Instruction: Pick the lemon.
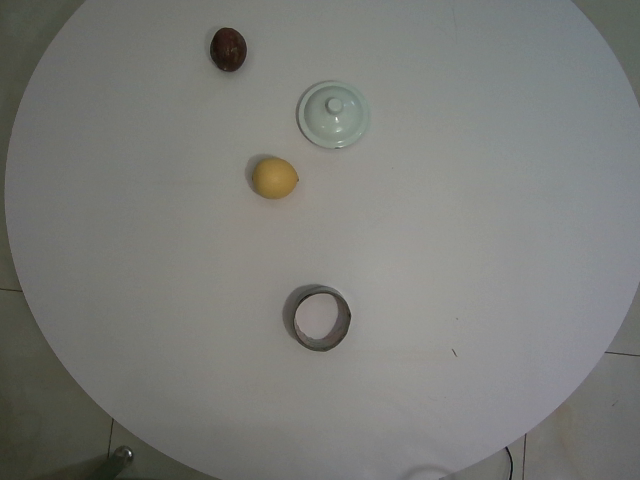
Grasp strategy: vertical